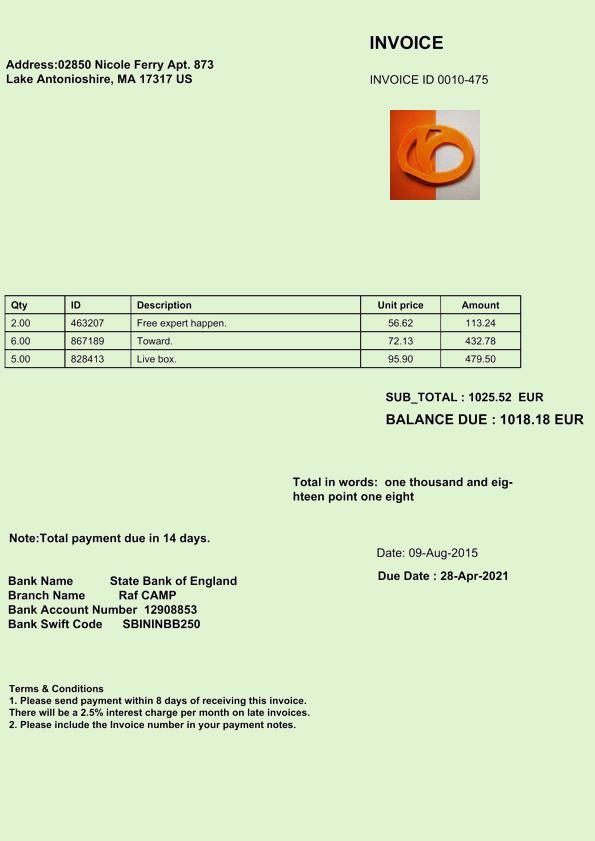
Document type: Invoice